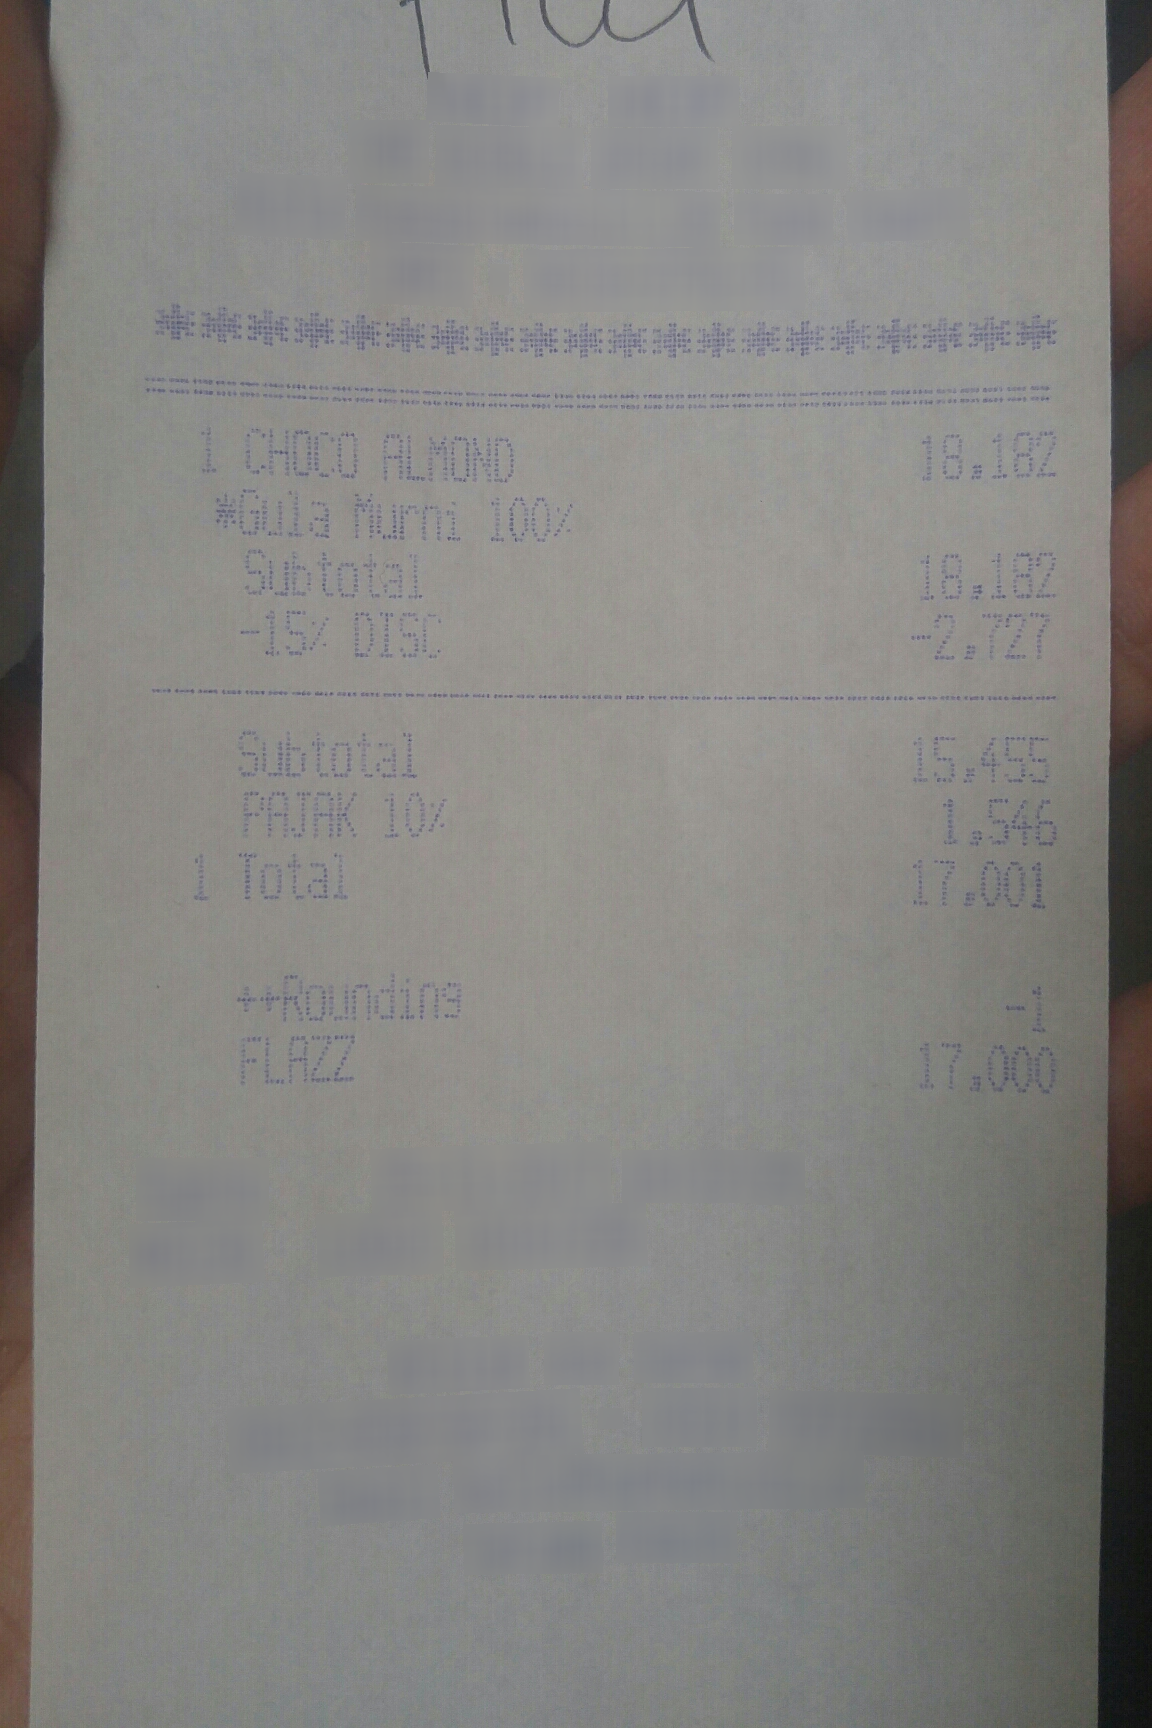
Receipt information:
subtotal: 15,455
tax: 1,546
total: 17,001
line_items: item_name: CHOCO ALMOND
item_value: 18,182
item_quantity: 1